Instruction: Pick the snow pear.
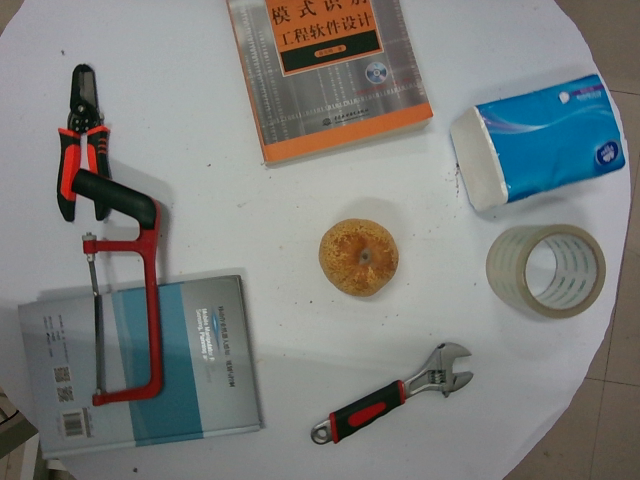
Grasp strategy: vertical